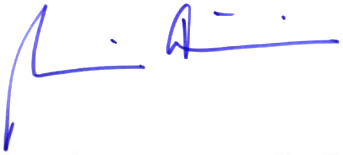
Signature of: vadim petrov